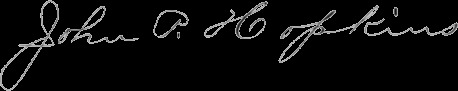
Signature of: john patrick hopkins